Question: How does the patient history play a role?
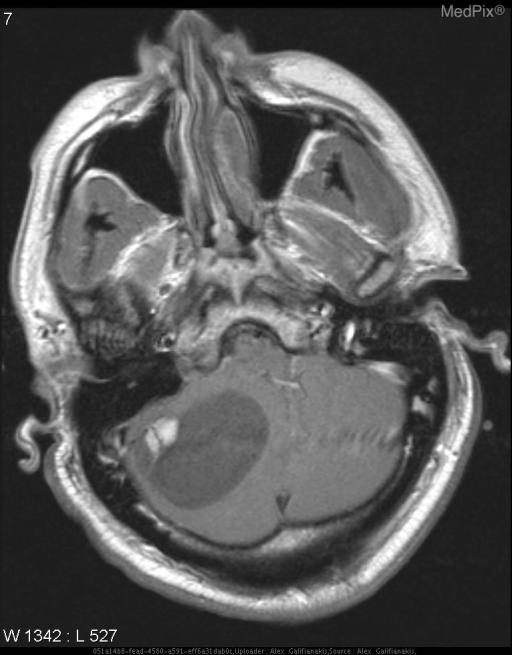
Answer: The patient's history of 33 year old male with increasing headaches and dizziness. is key in understanding the case.